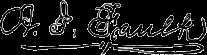
Signature of: andrew jackson faulk